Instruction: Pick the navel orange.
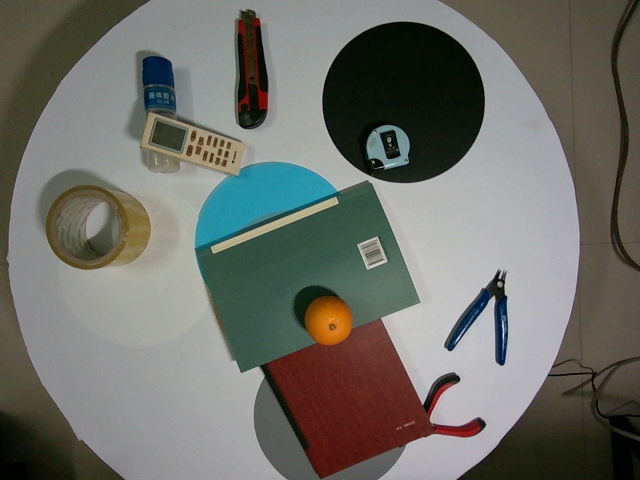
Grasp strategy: vertical